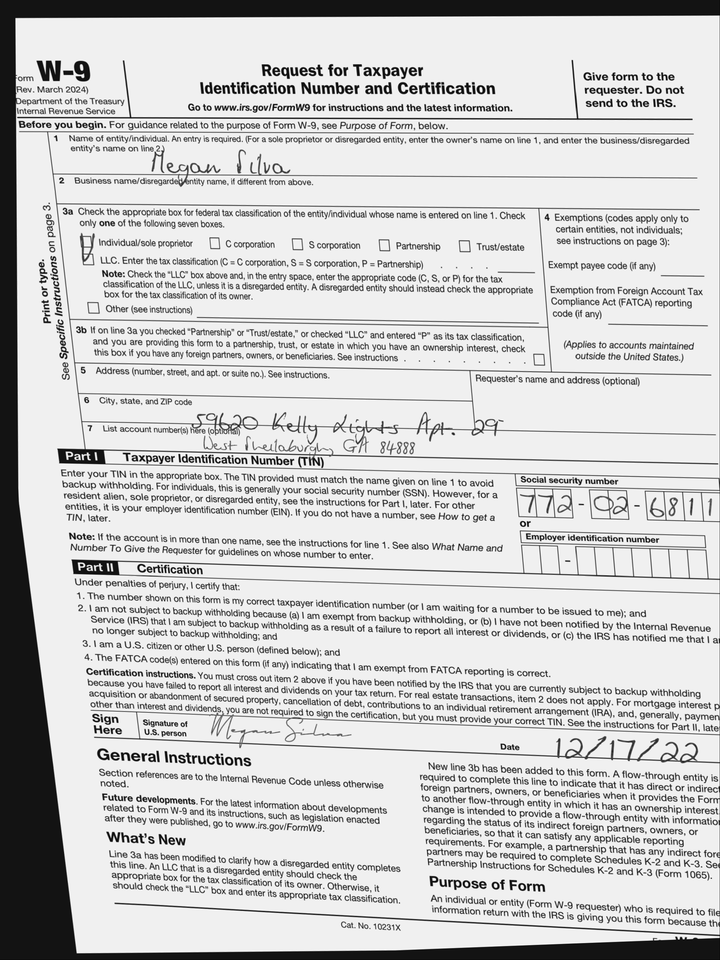
adr1: 59620 Kelly Lights Apt. 297
adr2: West Sheilaburgh, GA 84888
cbx: yes
ssn: 772026811
enm: Megan Silva
sdt: 12/17/22